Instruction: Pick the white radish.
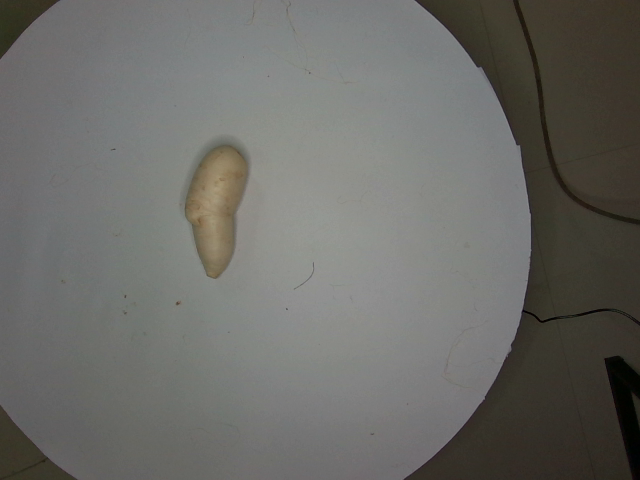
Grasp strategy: vertical